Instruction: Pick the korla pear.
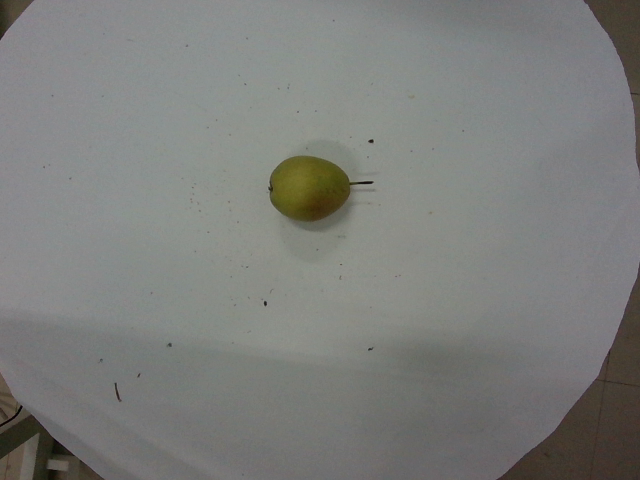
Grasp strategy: vertical